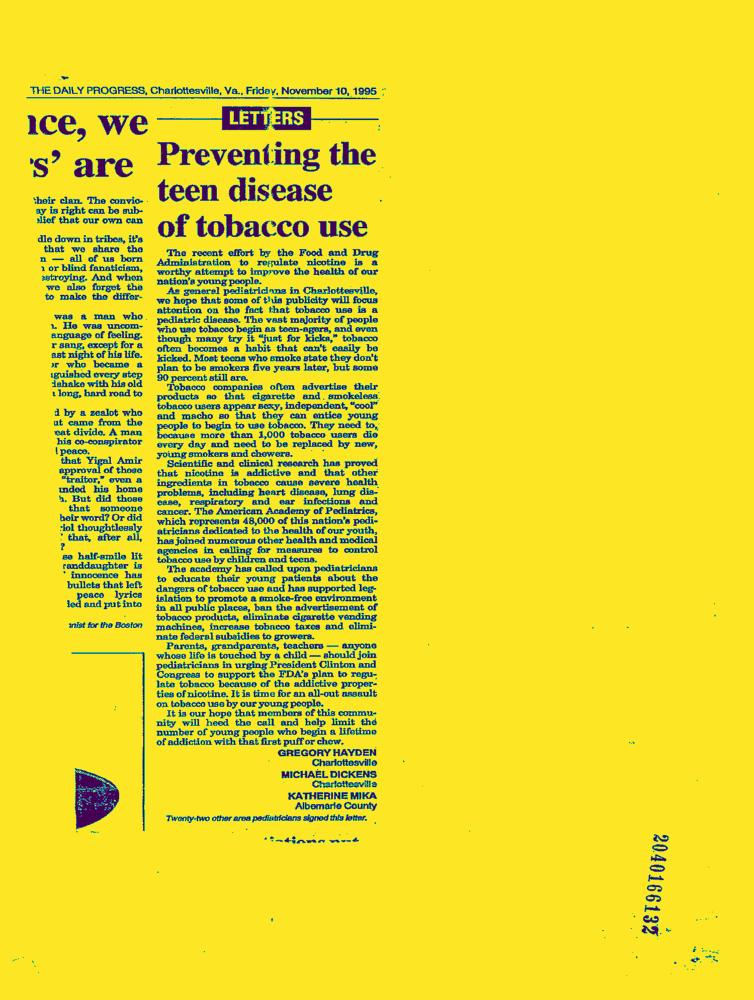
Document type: News-Article